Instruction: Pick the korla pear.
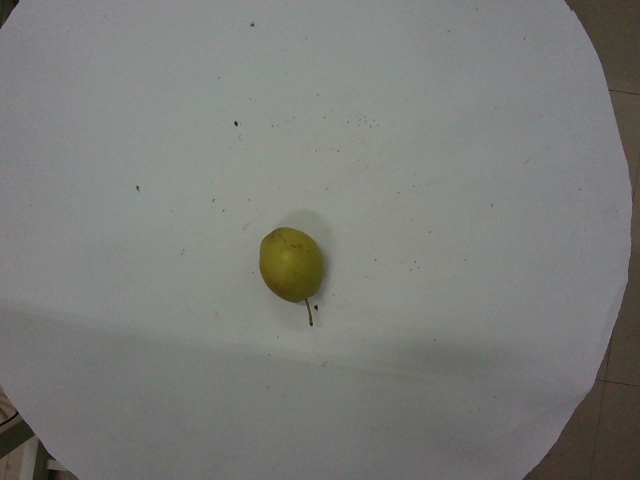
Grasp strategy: vertical